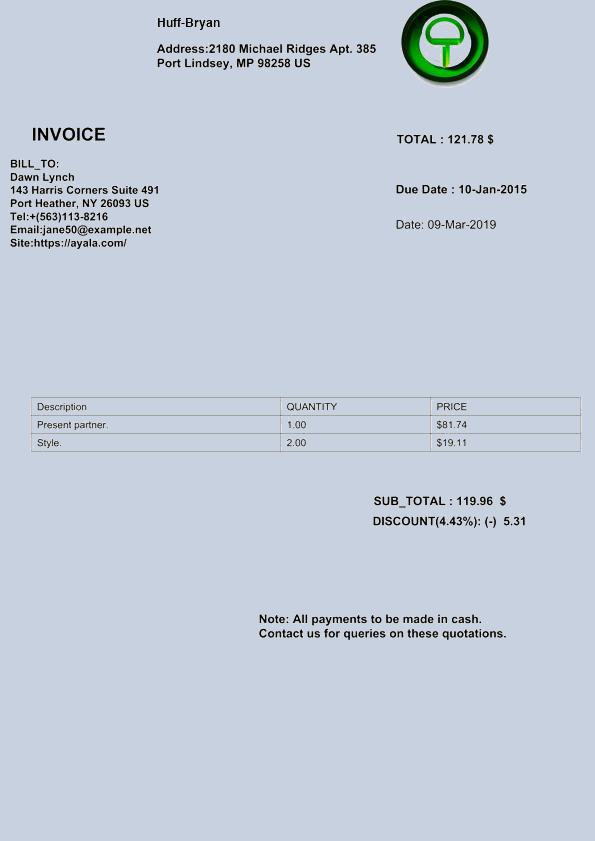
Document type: Invoice